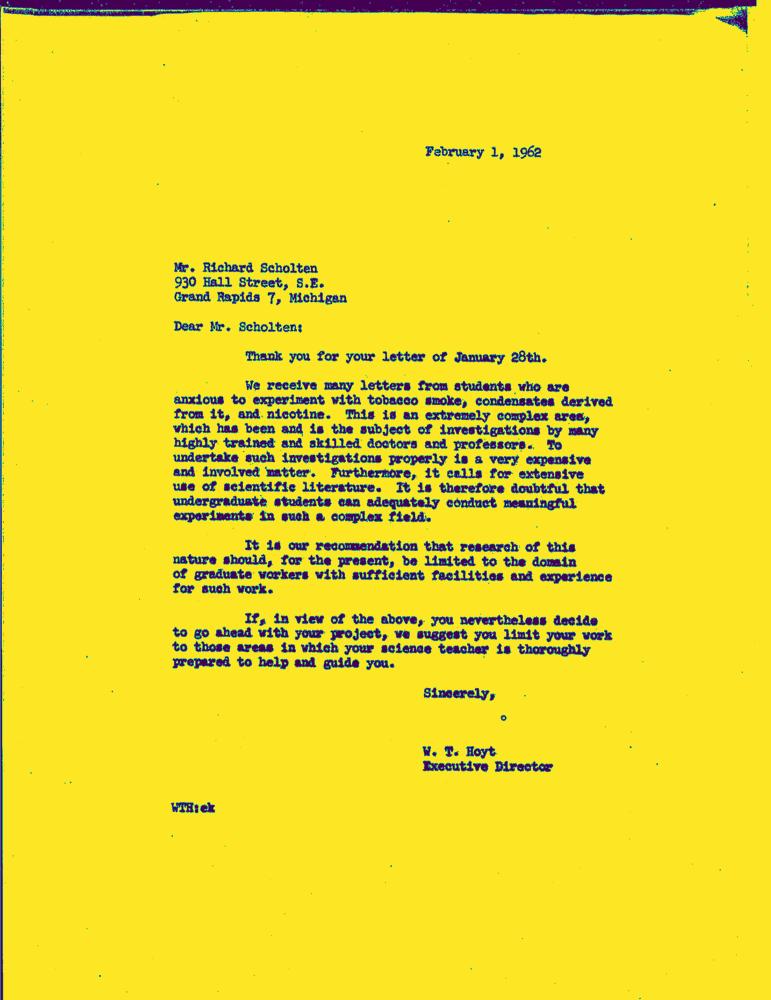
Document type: Letter-Doc